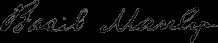
Signature of: basil manly jr